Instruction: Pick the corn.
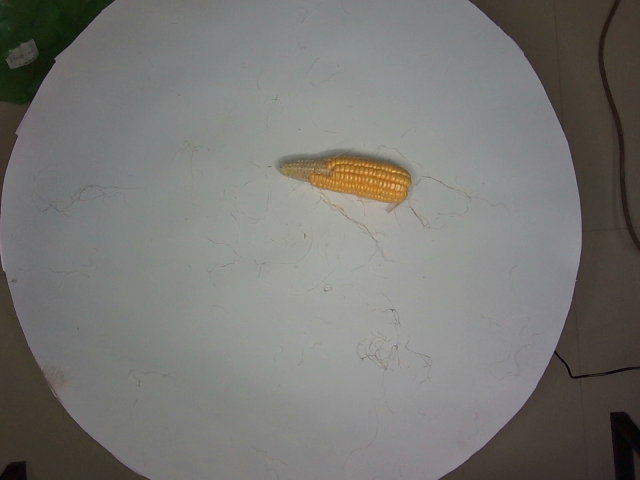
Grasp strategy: vertical